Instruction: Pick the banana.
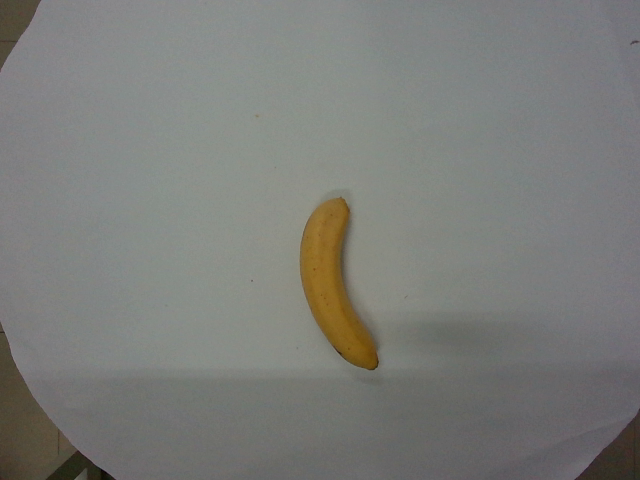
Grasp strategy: vertical